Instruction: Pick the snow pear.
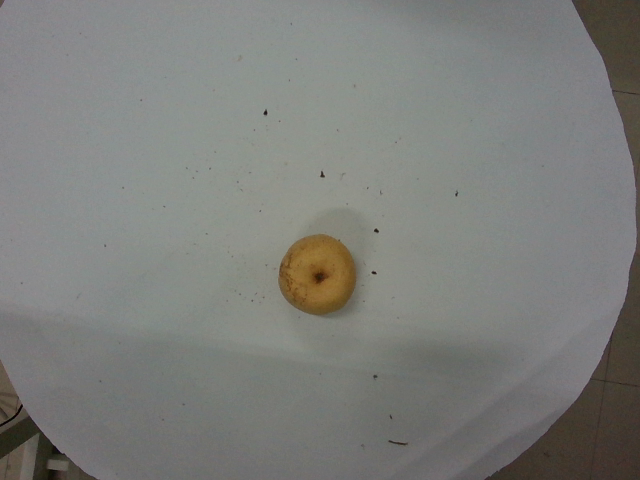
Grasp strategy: vertical